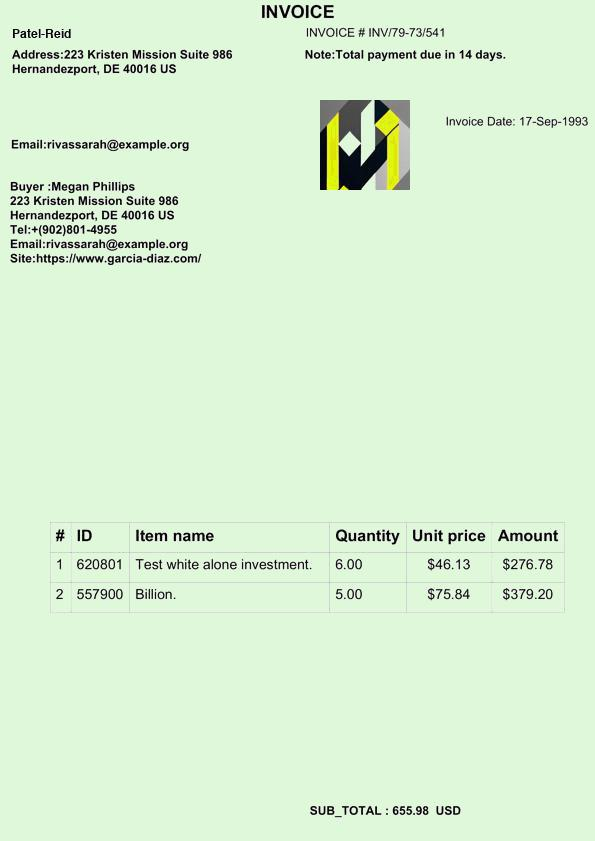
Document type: Invoice